Question: What are the imaging findings?
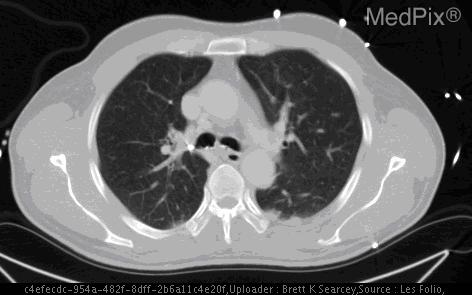
Answer: The imaging shows The chest x-ray was "negative" and is not included in this report.

Chest CT imaging, obtained with the patient lying supine, revealed radiopaque material lining the dependant portions of the trachea as well as the main stem bronchi and bronchioles.

No particulate matter was noted within the sinuses. There is abnormal hyperattenuating material in the treacheobronchial tree..